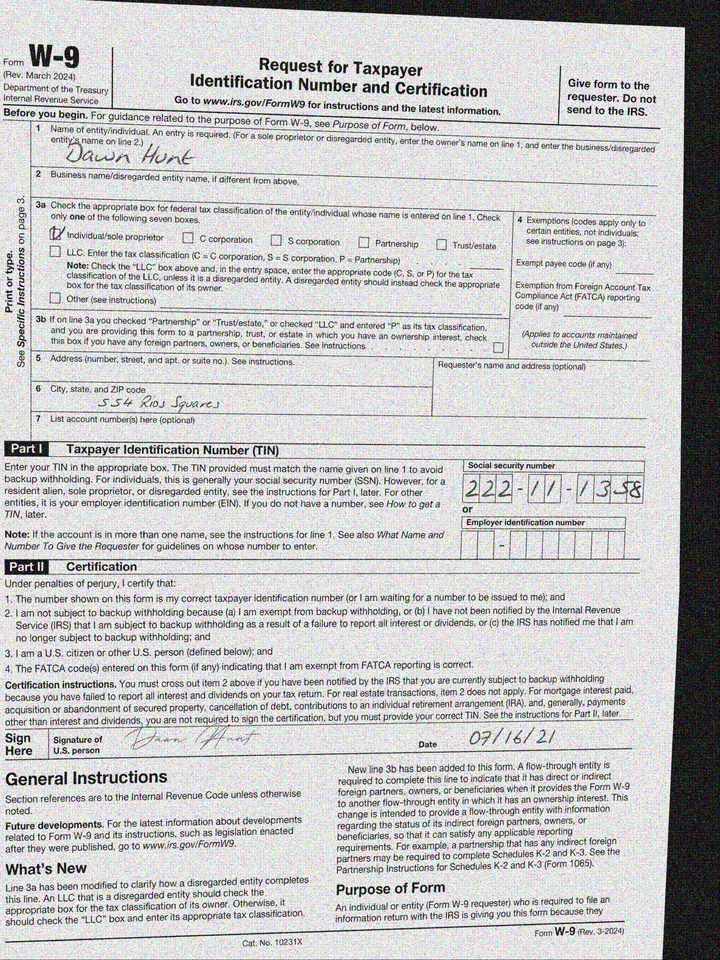
adr1: 554 Rios Squares
cbx: yes
ssn: 222111358
enm: Dawn Hunt
sdt: 07/16/21